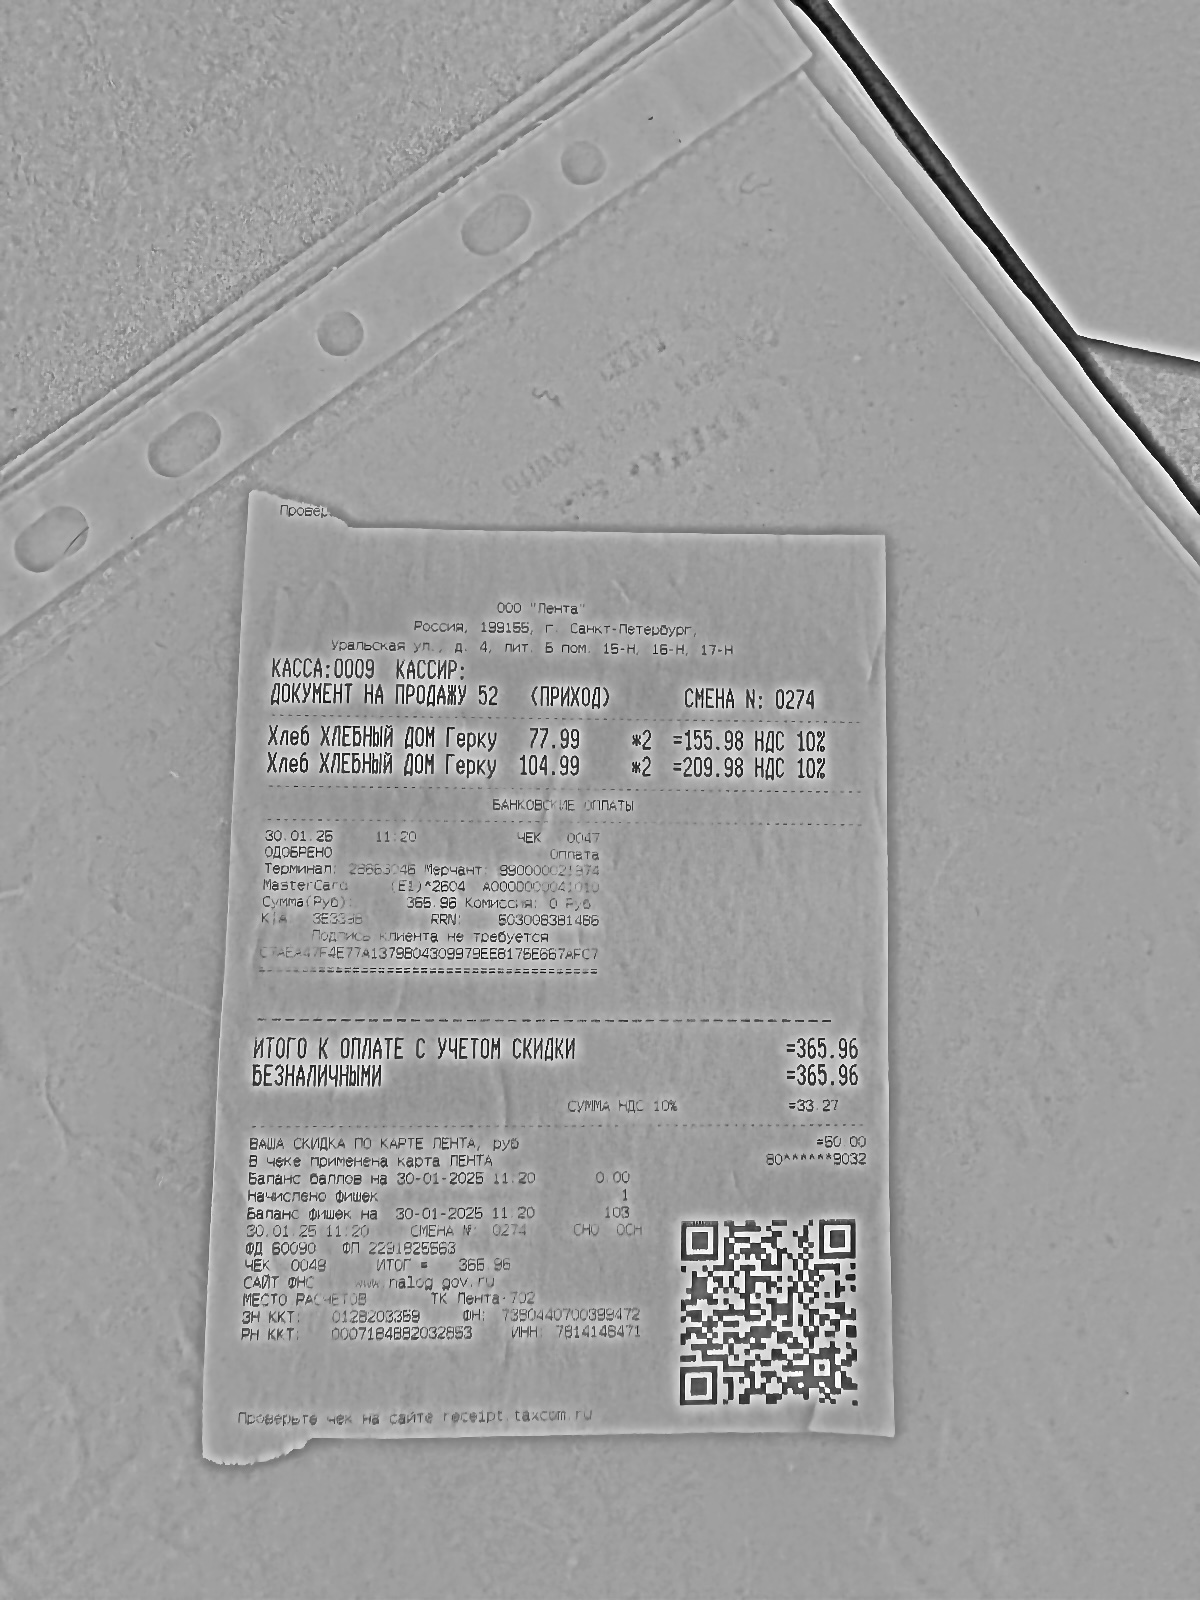
Продавец: ООО "Лента"
ИНН: 7814148471
Дата: 30.01.25
Товары: Хлеб ХЛЕБНЫЙ ДОМ Герку; Хлеб ХЛЕБНЫЙ ДОМ Герку
Количество: 2.000; 2.000
Цена: 77.99; 104.99
Сумма: 155.98; 209.98
Итого: 365.96